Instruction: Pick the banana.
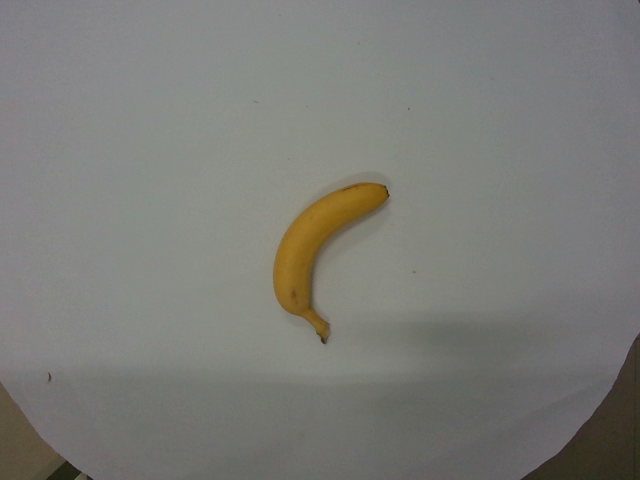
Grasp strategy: vertical